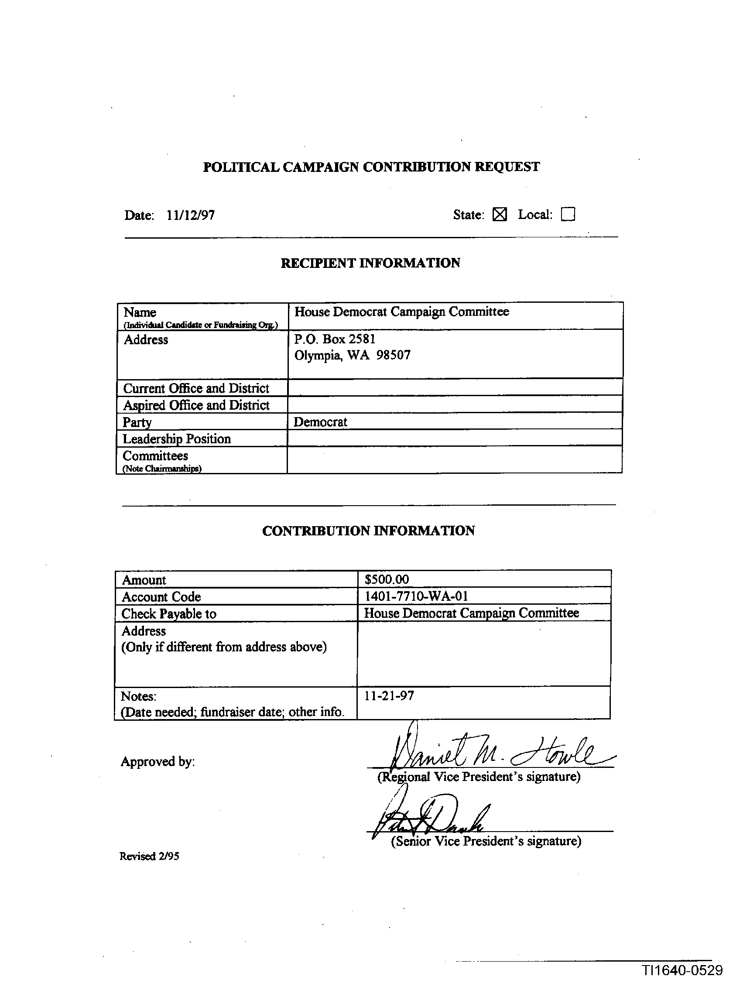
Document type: Invoice